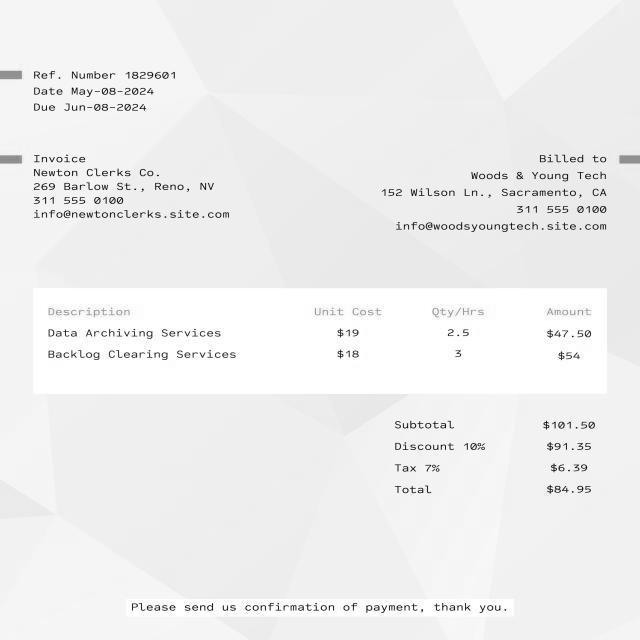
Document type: Invoice